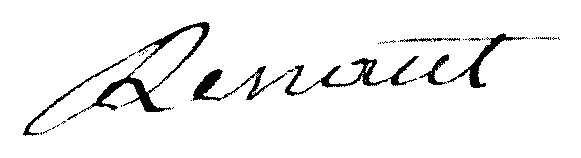
Signature of: roch renaut